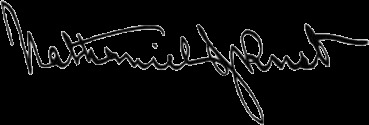
Signature of: nathaniel johnson rust